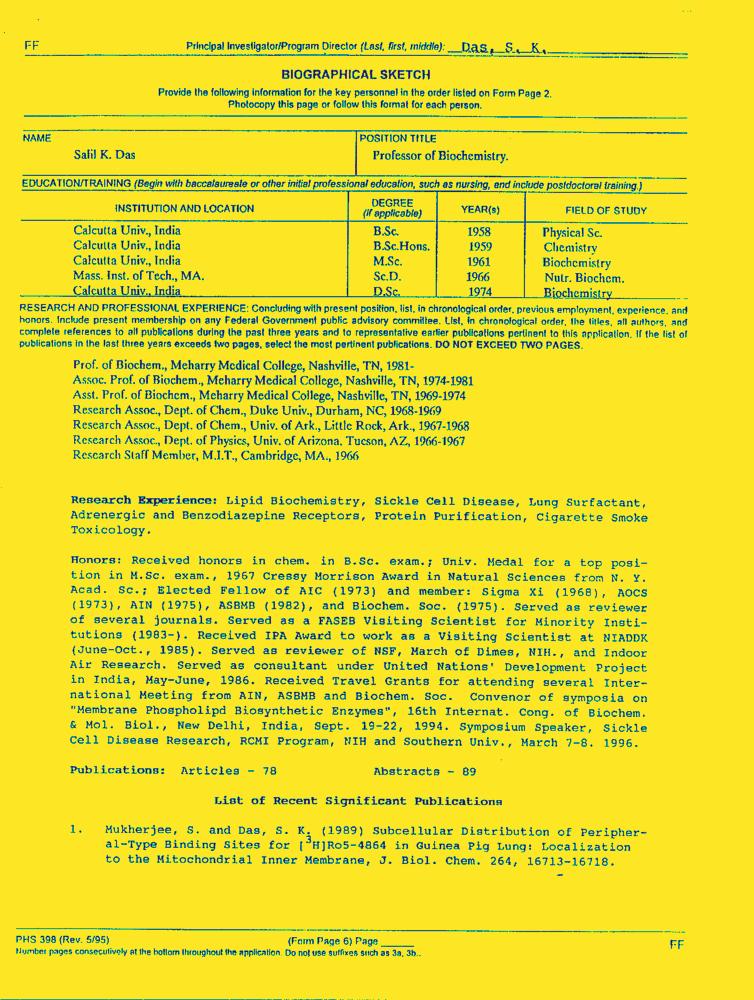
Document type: Resume-Doc